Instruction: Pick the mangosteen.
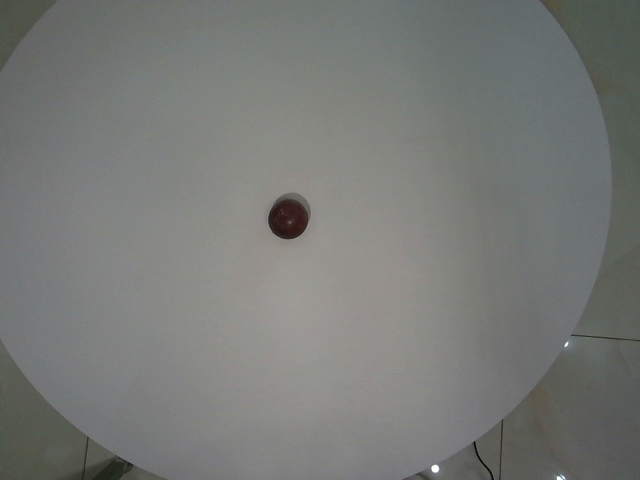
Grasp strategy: vertical